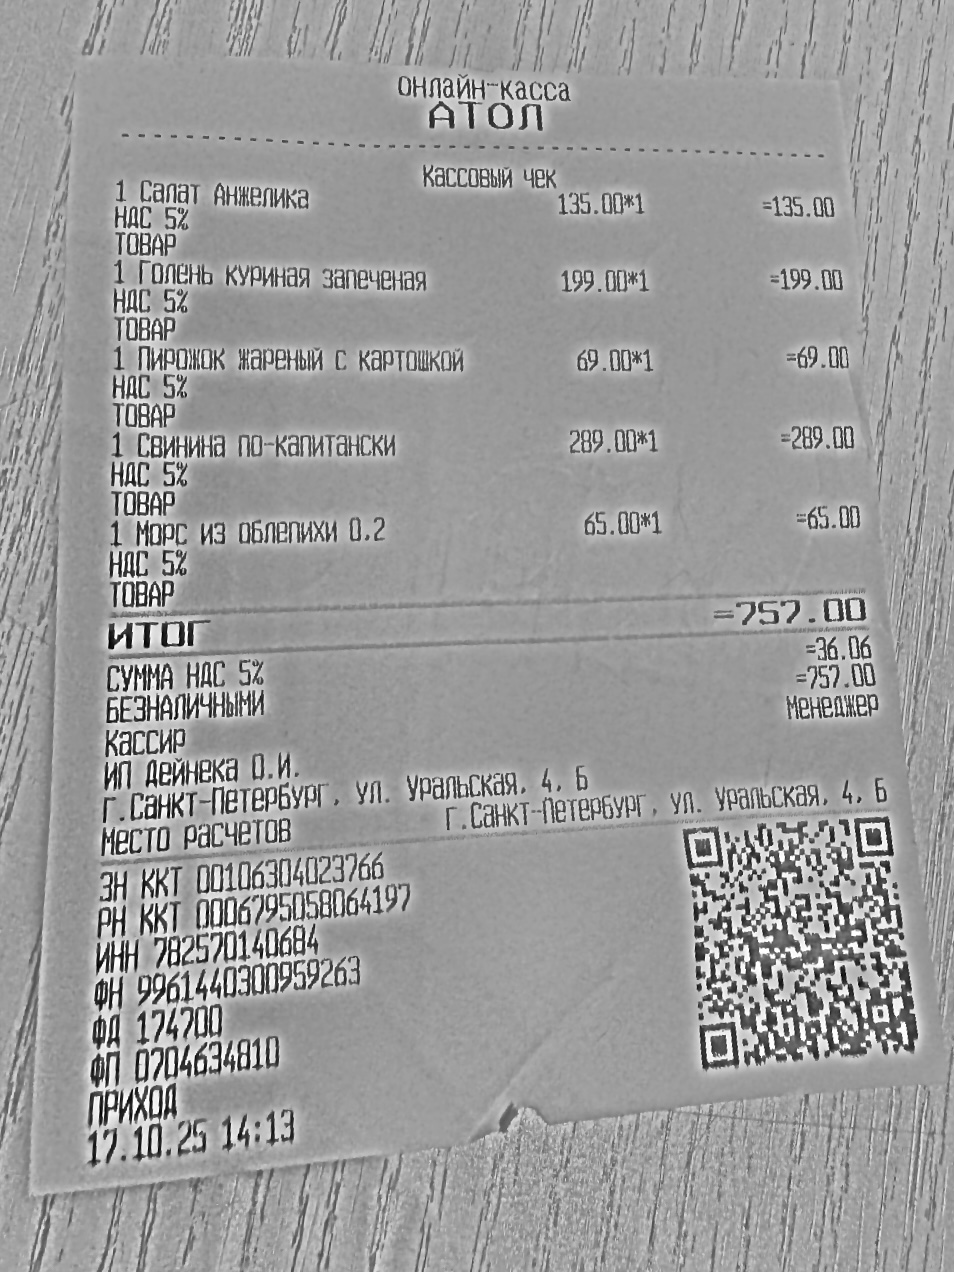
Продавец: ИП Дейнека О.И.
ИНН: 782570140684
Дата: 17.10.25
Товары: 1 Салат Анжелика; 1 Голень куриная запеченая; 1 Пирожок жареный с картошкой; 1 Свинина по-капитански; 1 Морс из облепихи 0.2
Количество: 1; 1; 1; 1; 1
Цена: 135.00; 199.00; 69.00; 289.00; 65.00
Сумма: 135.00; 199.00; 69.00; 289.00; 65.00
Итого: 757.00